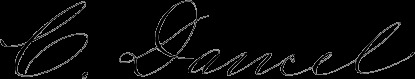
Signature of: christian dancel